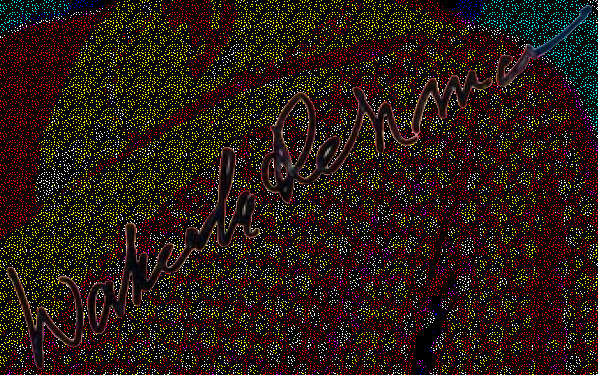
Signature of: waheeda rehman